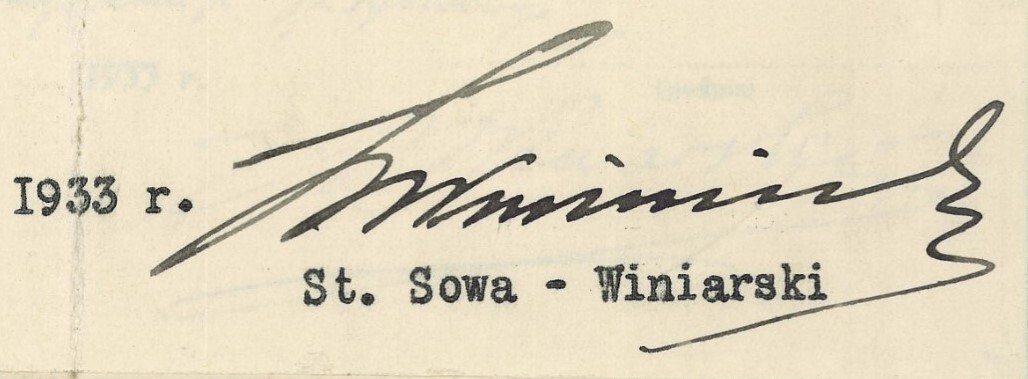
Signature of: stanisław winiarski